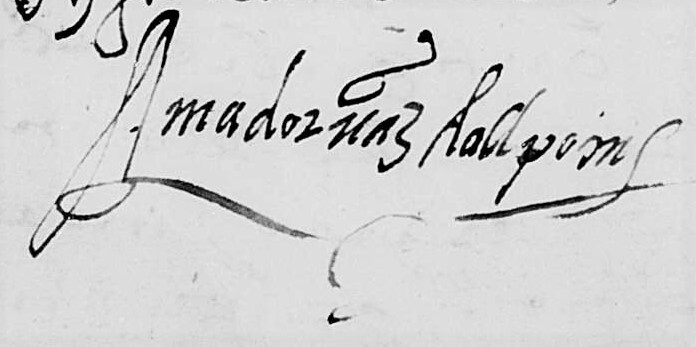
Signature of: amador báez de alpoim